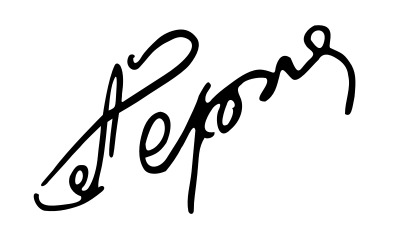
Signature of: aleksandr chernykh